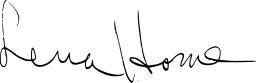
Signature of: lena horne